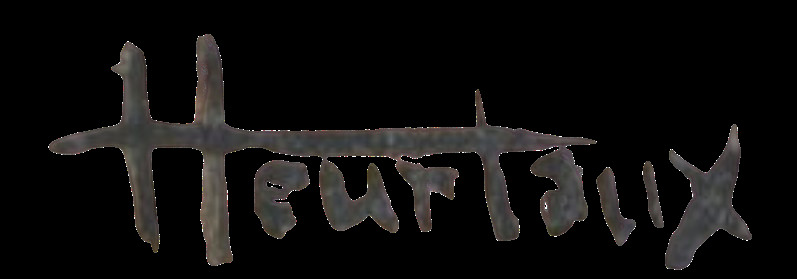
Signature of: andré heurtaux